Question: What might the diagnosis be?
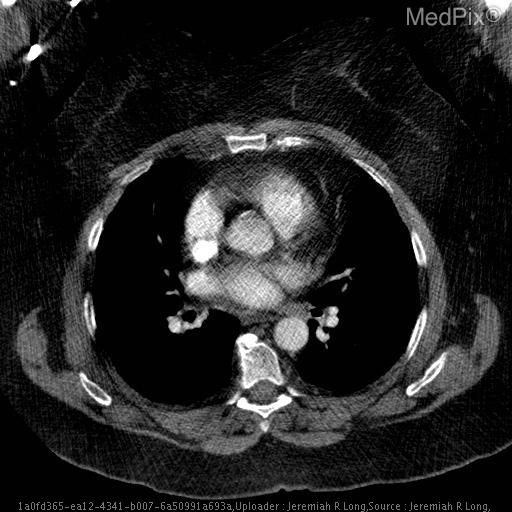
Answer: The possible diagnosis includes Lipomatous hypertrophy of the interatrial septum
Cardiac lipoma
Liposarcoma.